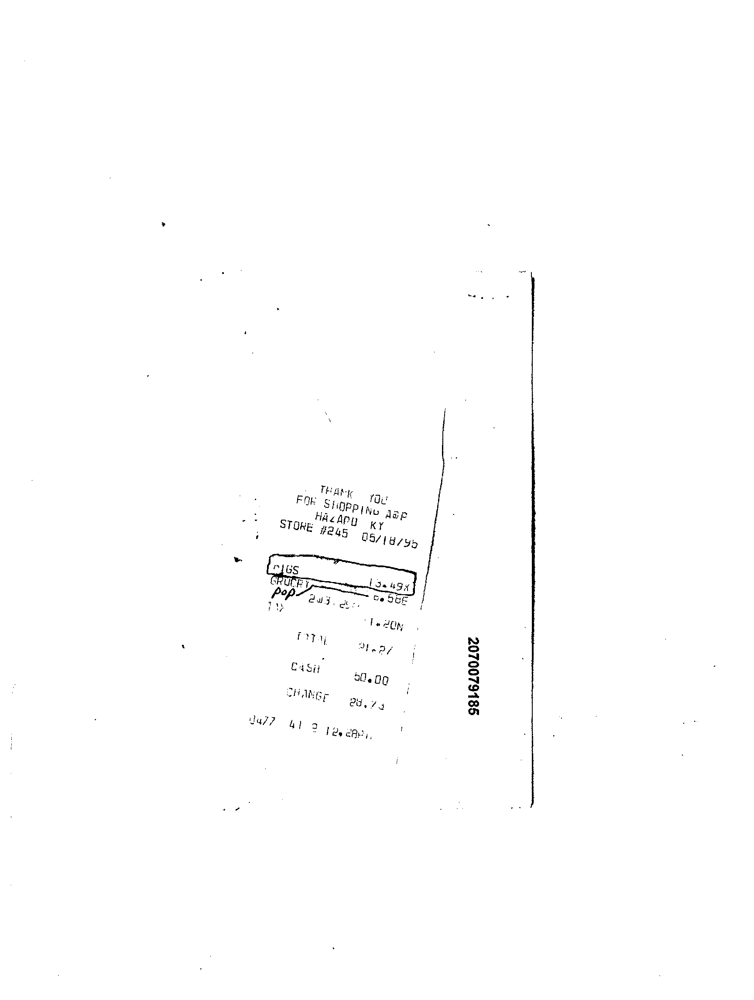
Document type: Invoice